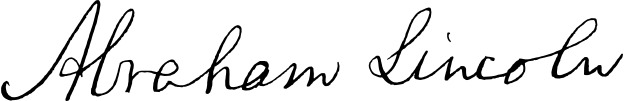
Signature of: abraham lincoln